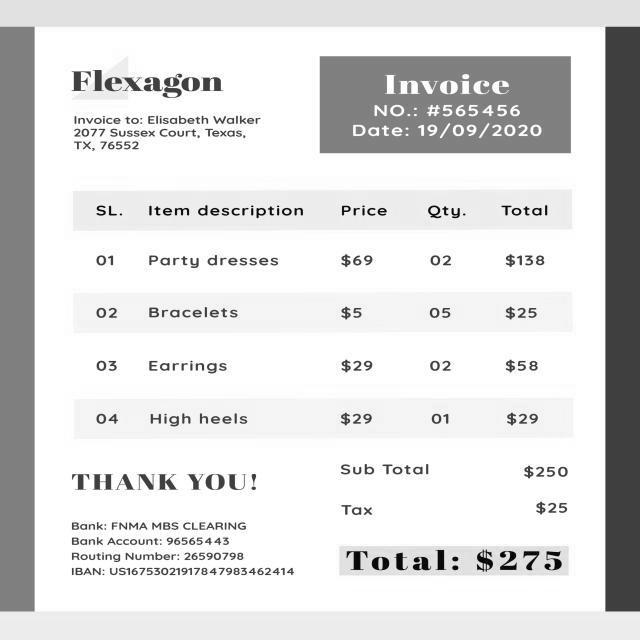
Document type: Invoice